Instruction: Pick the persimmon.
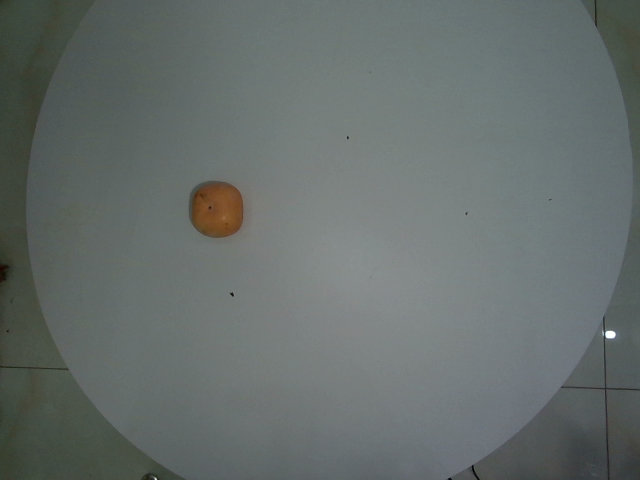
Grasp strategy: vertical